Question: What might the diagnosis be?
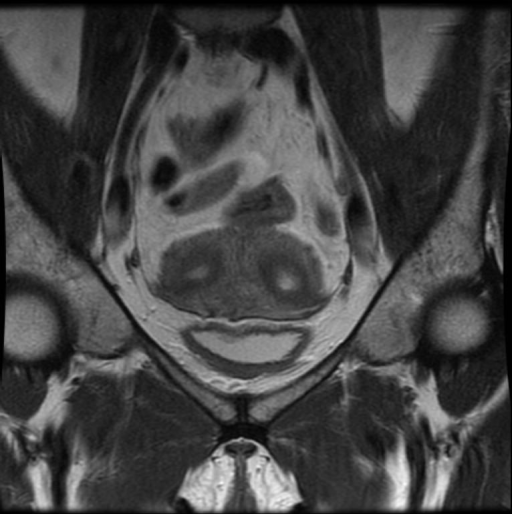
Answer: The possible diagnosis includes complete bicornuate, incomplete bicornuate, infertility.